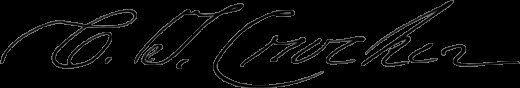
Signature of: charles t crocker